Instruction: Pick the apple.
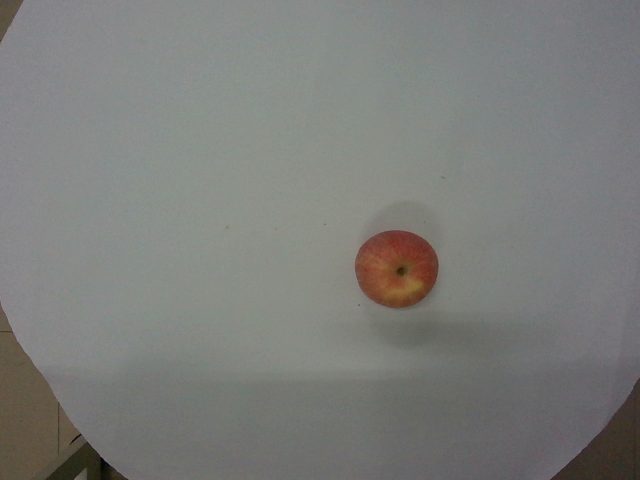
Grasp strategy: vertical